Question: In what way does the history help explain the case?
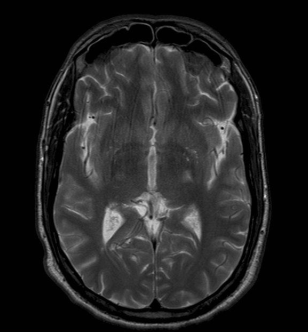
Answer: The patient's history of 42 y.o. combat fighter pilot c/o "blind spot" - sudden onset  six days ago and lasted about four hours.  Previous Hx of a similar episode several years ago. is key in understanding the case.